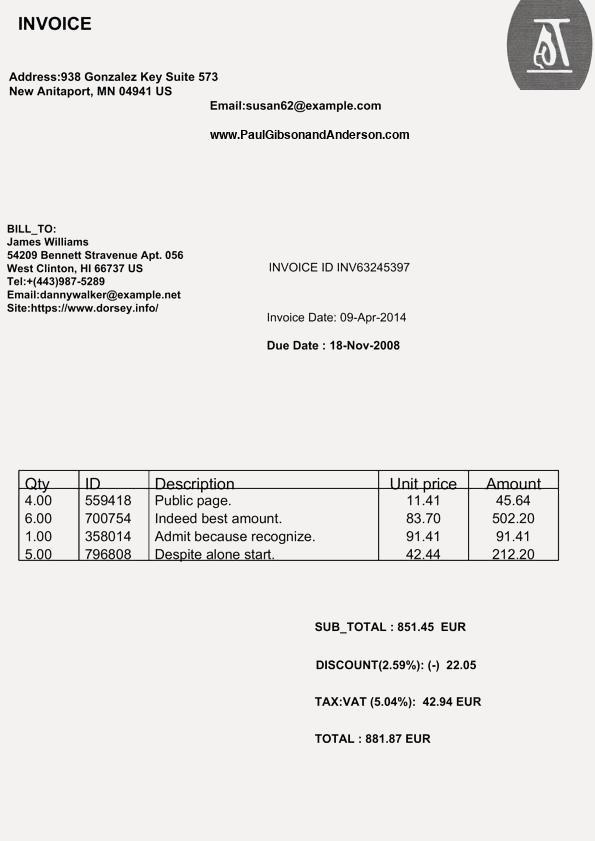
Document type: Invoice